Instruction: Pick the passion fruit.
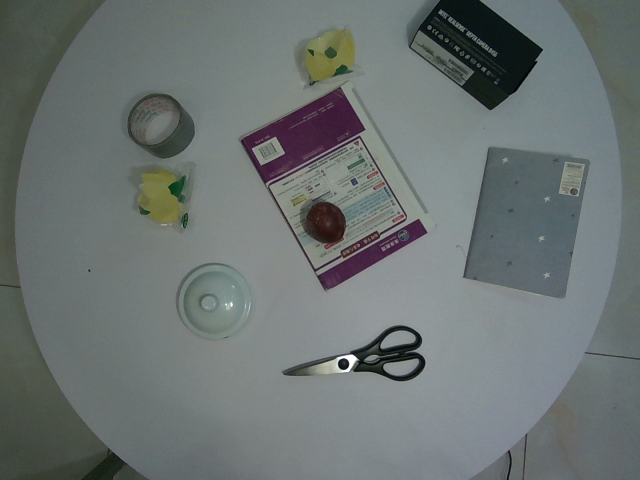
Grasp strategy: vertical